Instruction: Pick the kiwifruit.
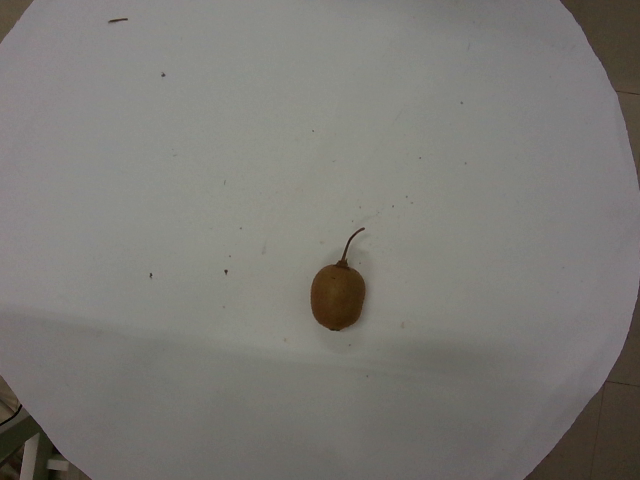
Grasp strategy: vertical